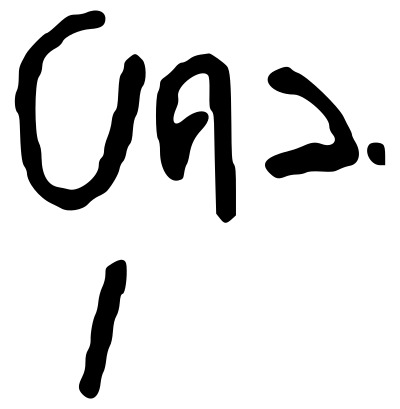
Signature of: yugala dighambara